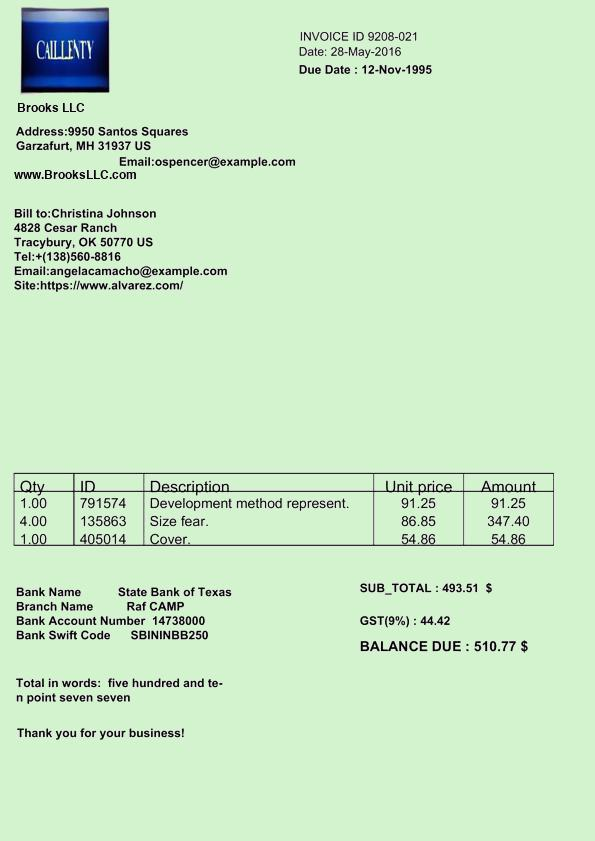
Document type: Invoice